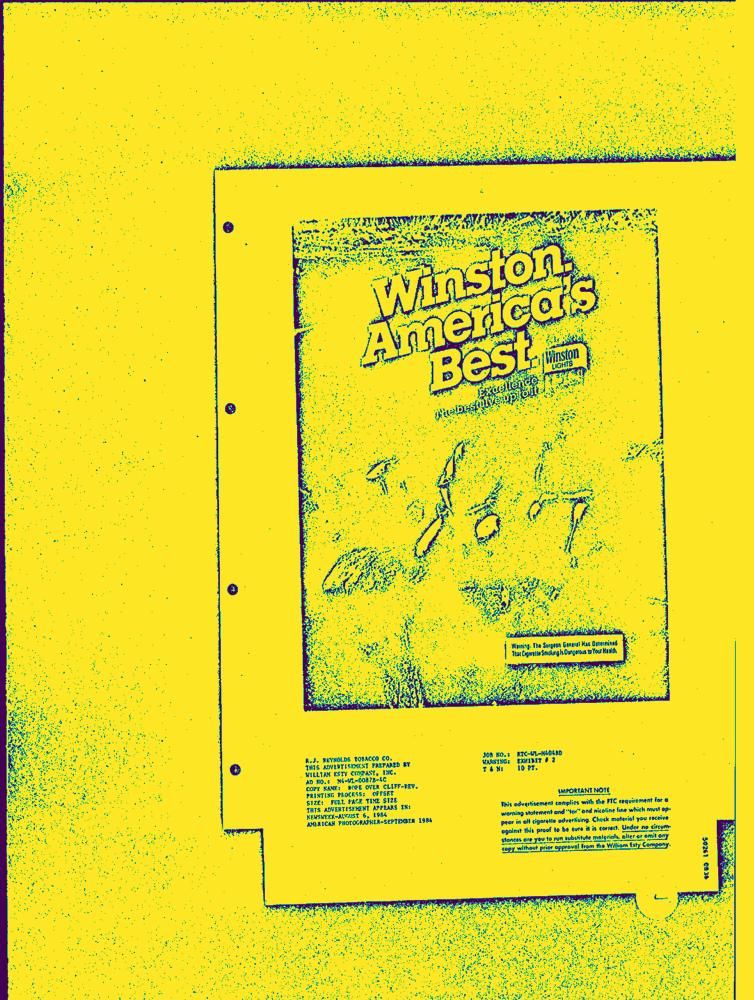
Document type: AD